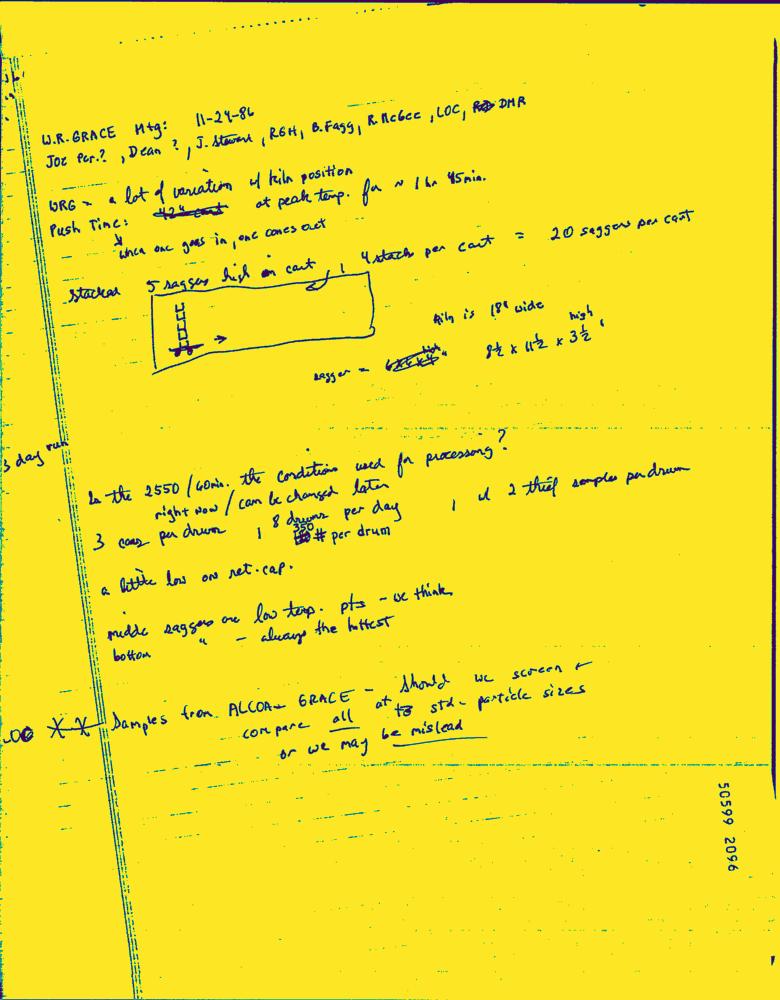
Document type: Hand-Written